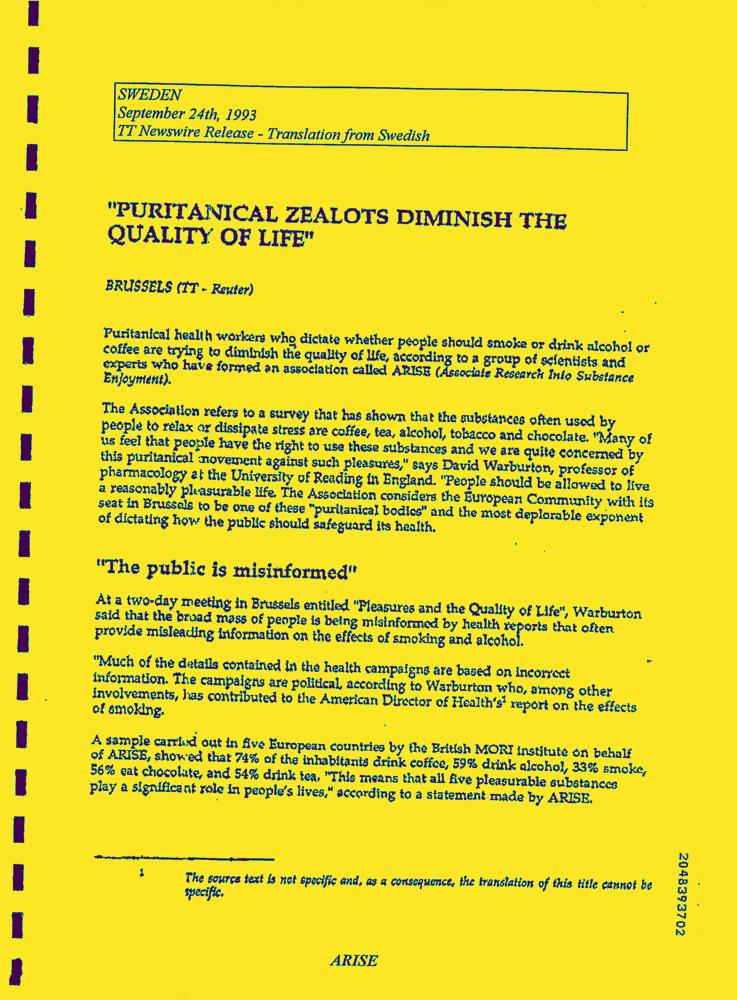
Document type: News-Article